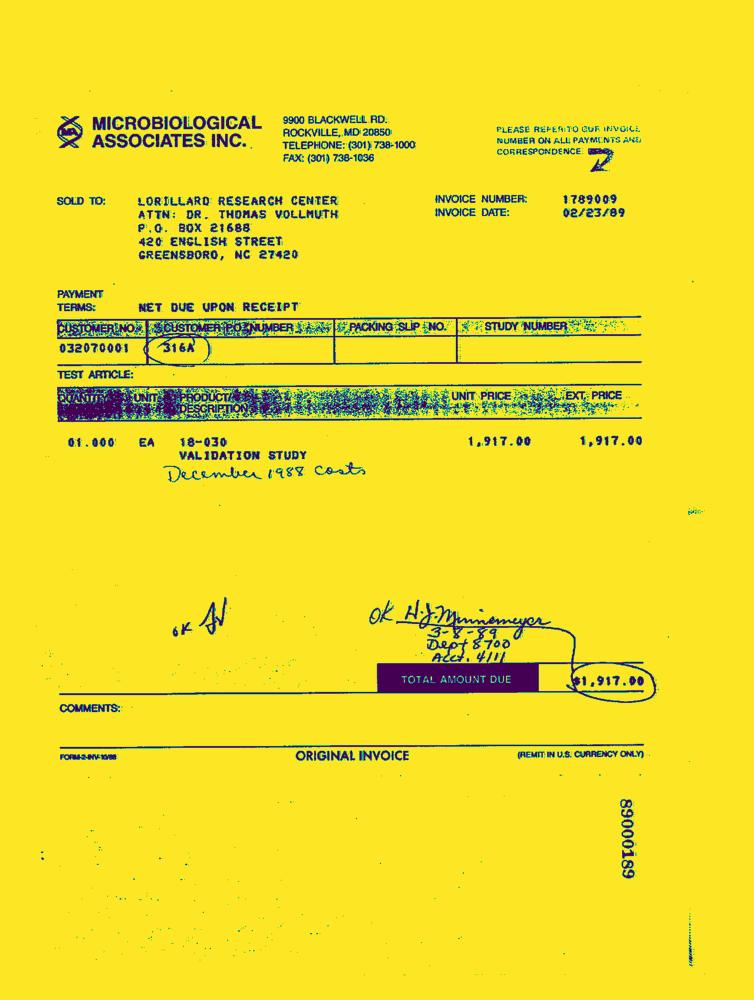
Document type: Invoice-Doc